Question: How is the property described in the document?
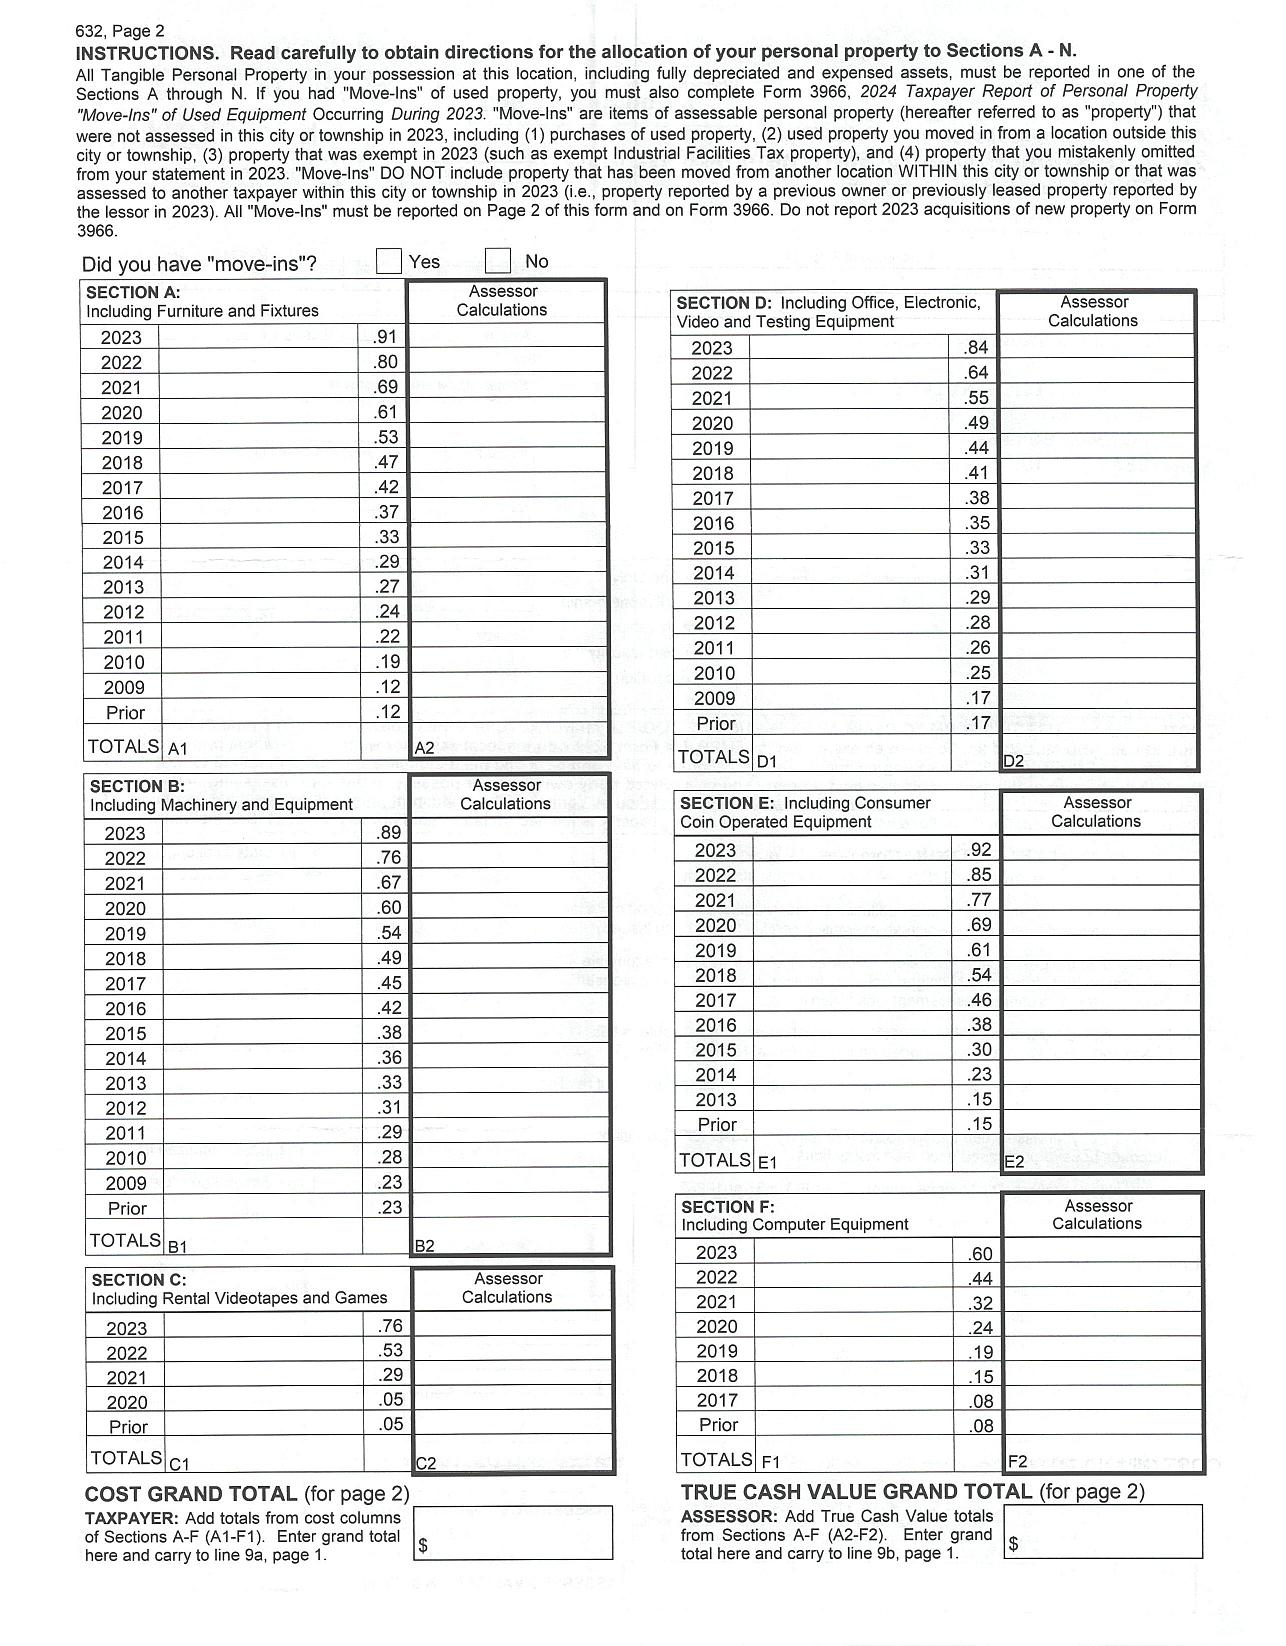
Answer: "Including Furniture and Fixtures, Machinery and Equipment, Rental Videotapes and Games, Office, Electronic, Video and Testing Equipment, Consumer Coin Operated Equipment, Computer Equipment"